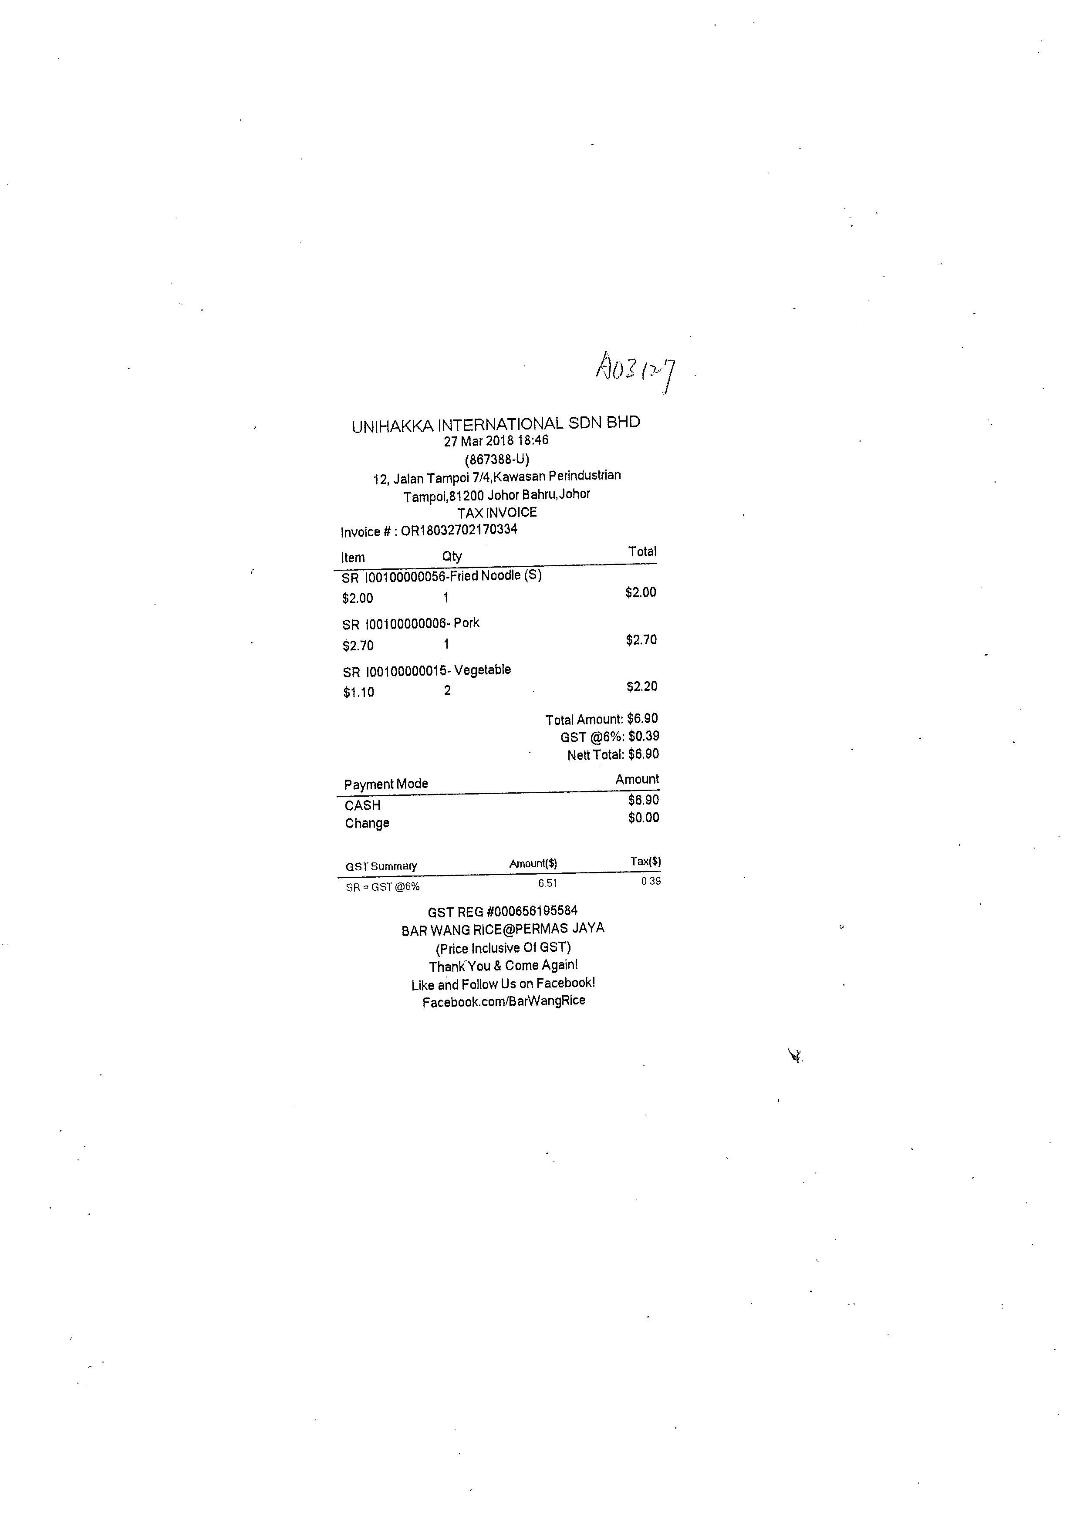
UNIHAKKA INTERNATIONAL SDN BHD
27 MAR 2018 18:46
(867388-U)
12,JALAN TAMPOI 7/4,KAWASAN PERINDUSTRIAN
TAMPOL,81200 JOHOR BAHRU,JOHOR
TAX INVOICE
INVOICE #:OR18032702170334
ITEM
QTY
TOTAL
SR I00100000056-FRIED NOODLE(S)
$2.00
1
$2.00
SR I00100000006-PORK
$2.70
1
$2.70
SR I00100000015-VEGETABLE
$1.10
2
$2.20
TOTAL AMOUNT:$6.90
GST @6%:$0.39
NETT TOTAL:$6.90
PAYMENT MODE
AMOUNT
CASH
$6.90
CHANGE
$0.00
GST SUMMARY
AMOUNT($)
TAX($)
SR=GST @6%
6.51
0.39
GST REG #000656195584
BAR WANG RICE@PERMAS JAYA
(PRICE INCLUSIVE OF GST)
THANK YOU & COME AGAIN!
LIKE AND FOLLOW US ON FACEBOOK!
FACEBOOK.COM/BARWANGRICE